Question: What could the diagnosis suggest?
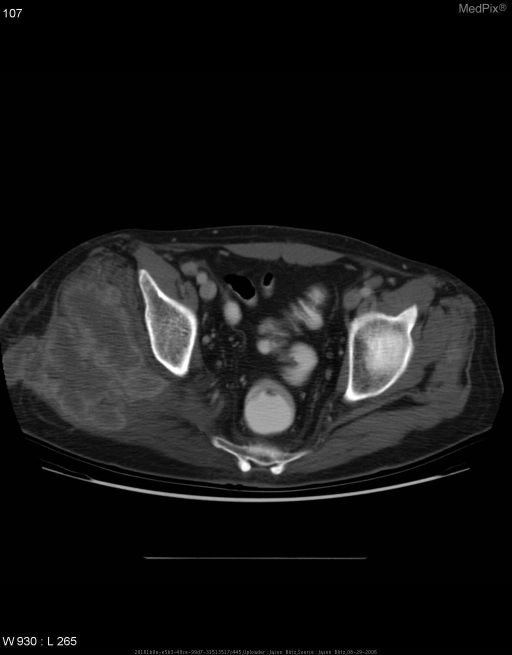
Answer: The possible diagnosis includes Metastatic Adenocarcinoma of the Lung
Metastatic Small Cell Cancer of the Lung
Metastatic Squamous Cell Cancer of the Lung
Other Metastatic Cancer.